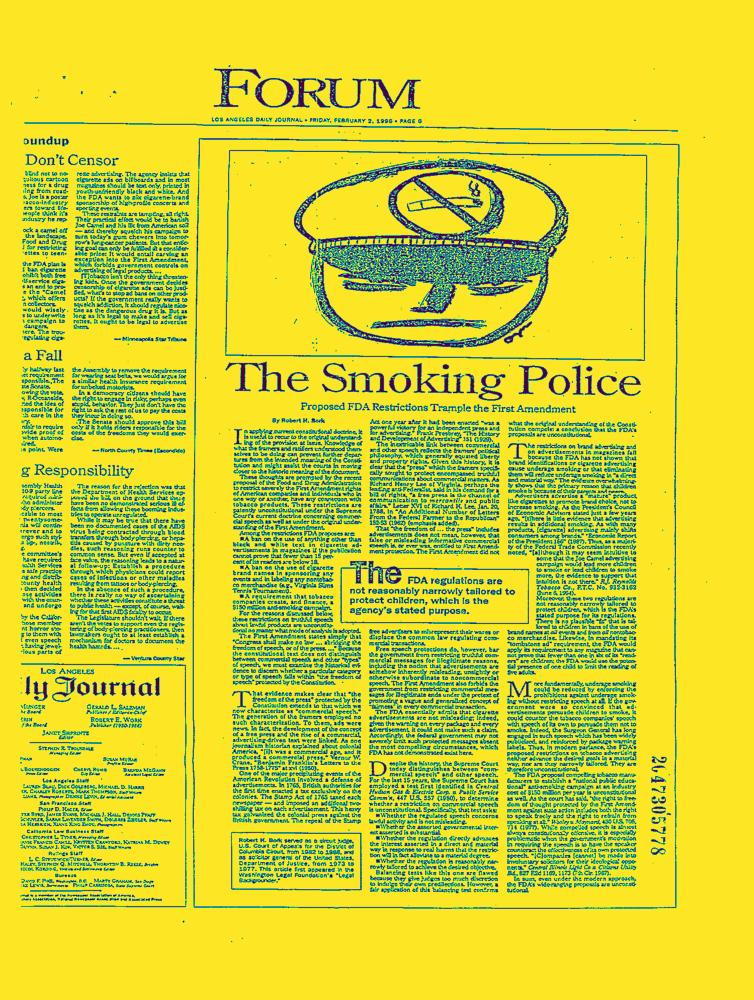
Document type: News-Article